Question: What is the suspected problem?
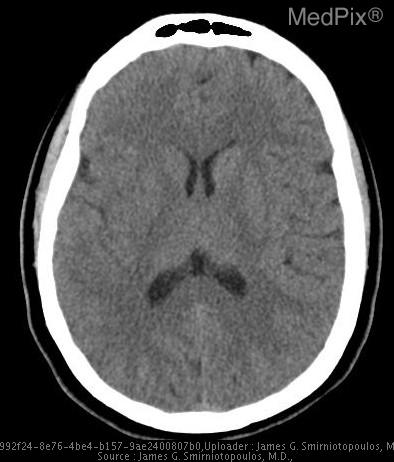
Answer: The findings suggest Effacement of right basal ganglia
Abnormal hyperintensity of most of the right MCA territory
Occluded Right Internal Carotid Artery. 1) Loss of gray-white differentiation R. basal ganglia
2) Effacement of R. MCA sulci
3) Abnormal signal R. MCA
4) Occlusion of R. Internal Carotid Artery. The patient might have a history of Acute onset of left hemiparesis.